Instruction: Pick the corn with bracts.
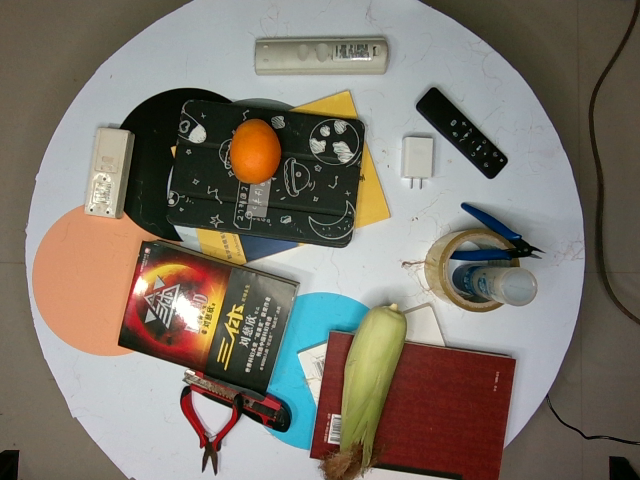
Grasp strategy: vertical